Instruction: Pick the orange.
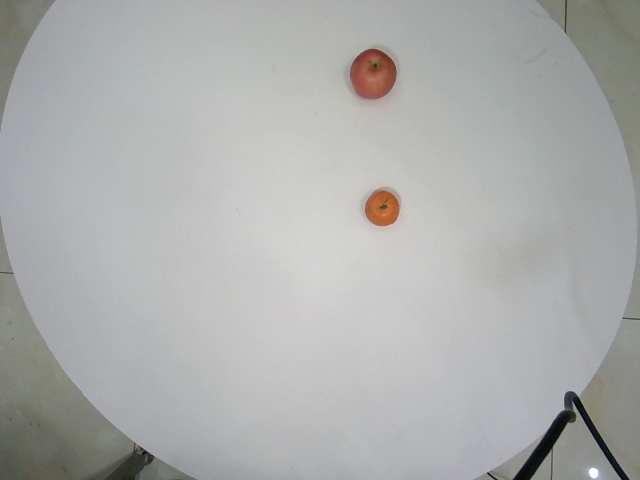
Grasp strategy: vertical